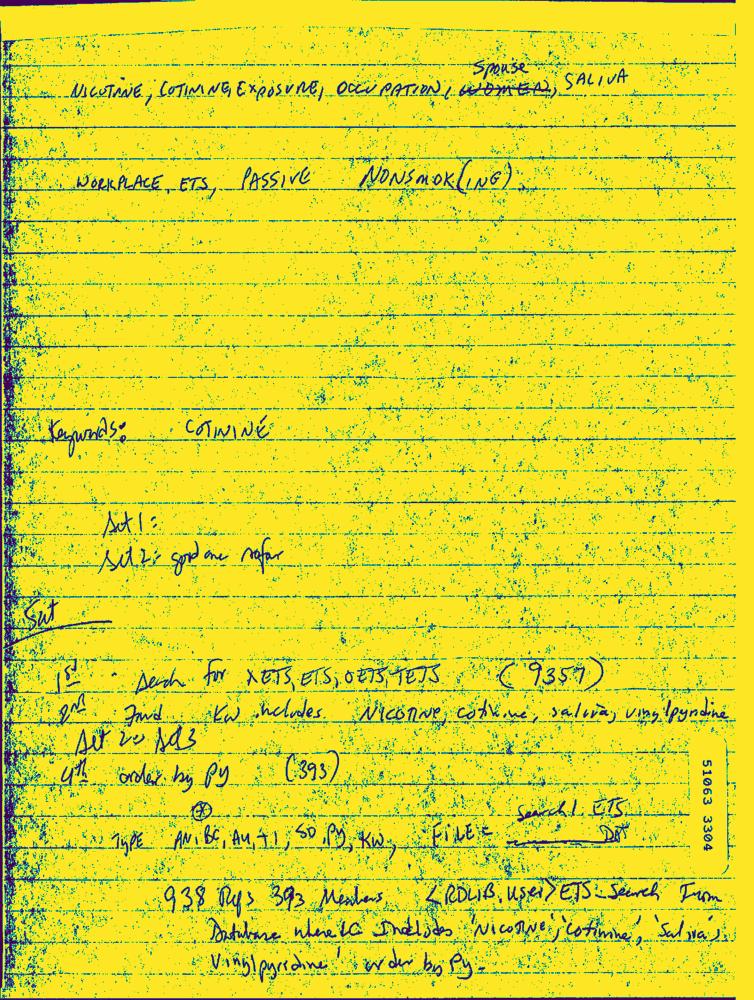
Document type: Hand-Written